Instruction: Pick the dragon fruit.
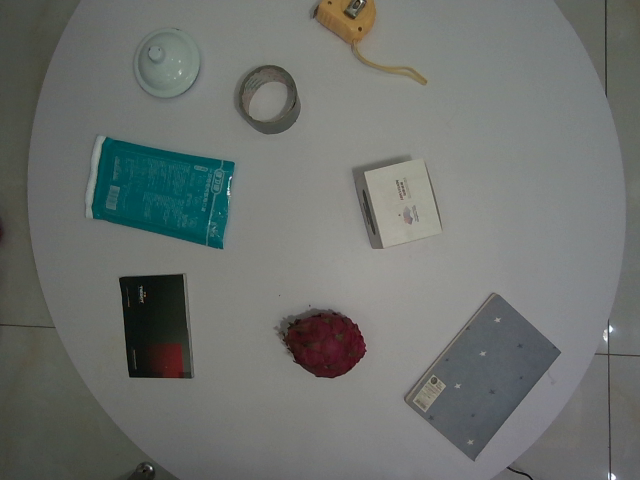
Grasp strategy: vertical